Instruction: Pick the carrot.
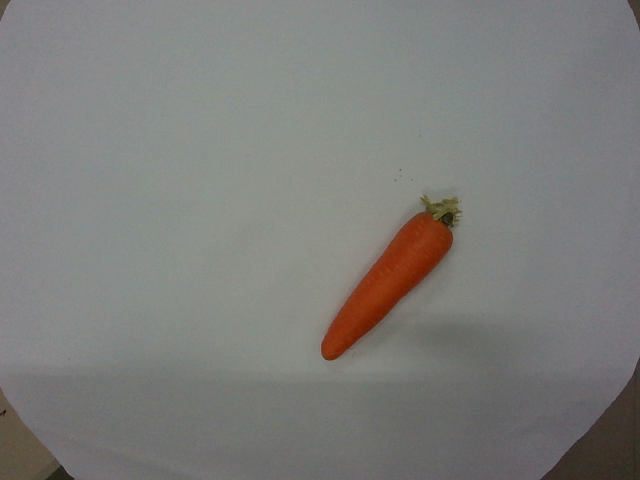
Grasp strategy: vertical